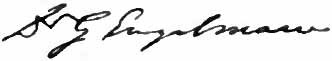
Signature of: george engelmann